Question: What do the imaging results show?
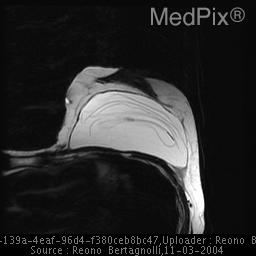
Answer: The imaging shows Ultrasound findings-  classic linguini sign consisting of hyperechoic linear objects coursing through the implant.  Hyperechoic shadowing of all structures, typical of silicon infiltrating into tissues surrounding the implant capsule.

MRI-  Linguini sign with high signal on h20 saturation in the soft tissue surrounding the implant. Multiple ultrasound and MRI images demonstrating the classic linquini sign, and extravasation of silicone into the surrounding tissues..